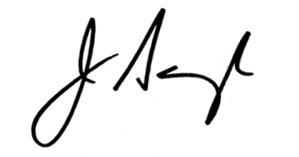
Signature of: jon scieszka